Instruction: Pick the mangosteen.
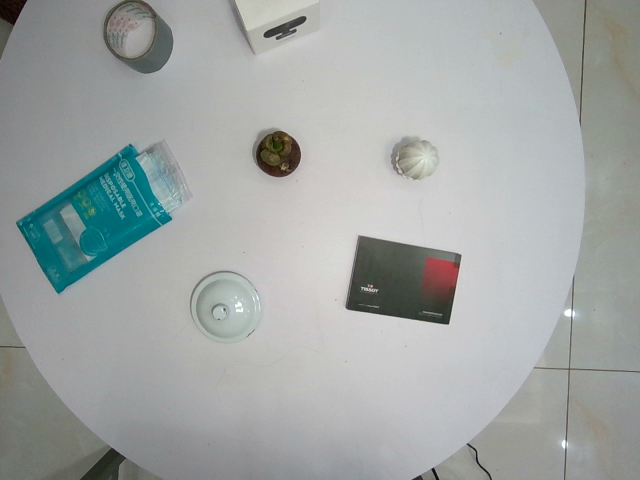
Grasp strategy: vertical